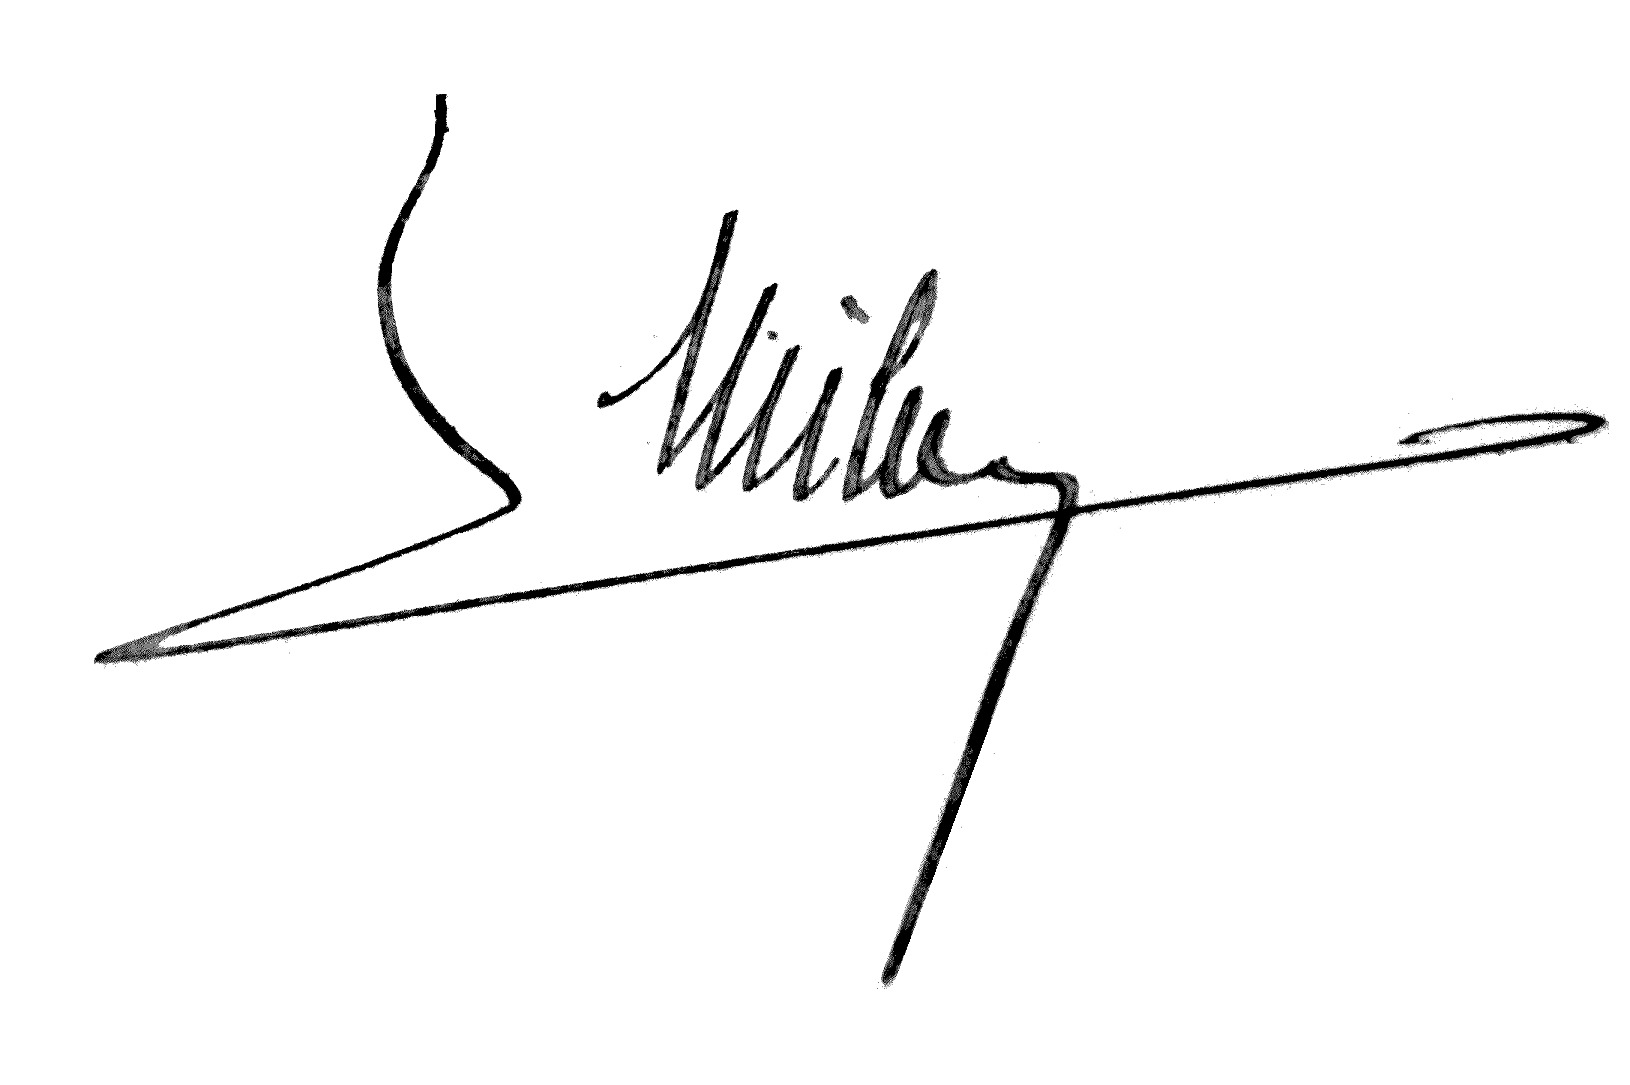
Signature of: françois milan